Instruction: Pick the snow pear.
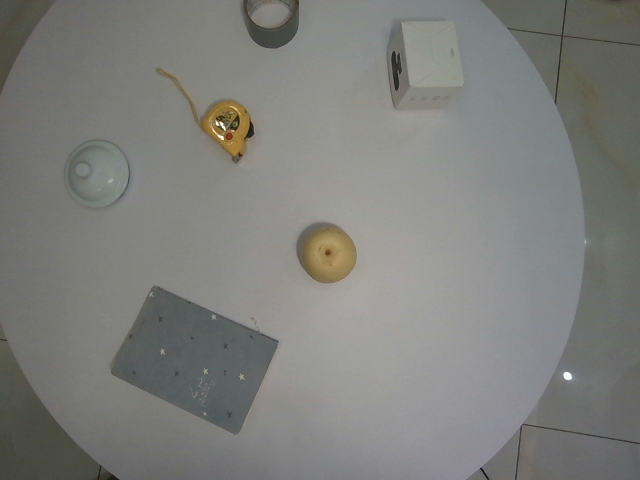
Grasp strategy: vertical